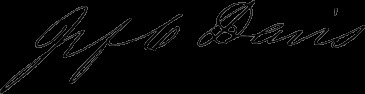
Signature of: jefferson c davis